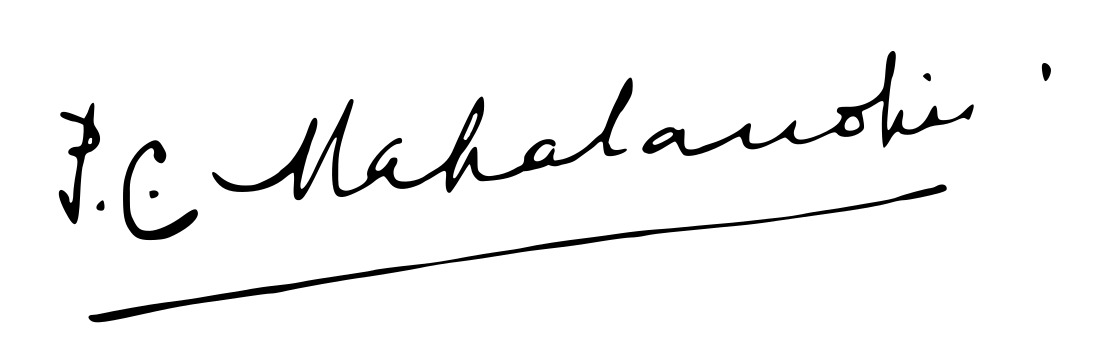
Signature of: prasanta chandra mahalanobis